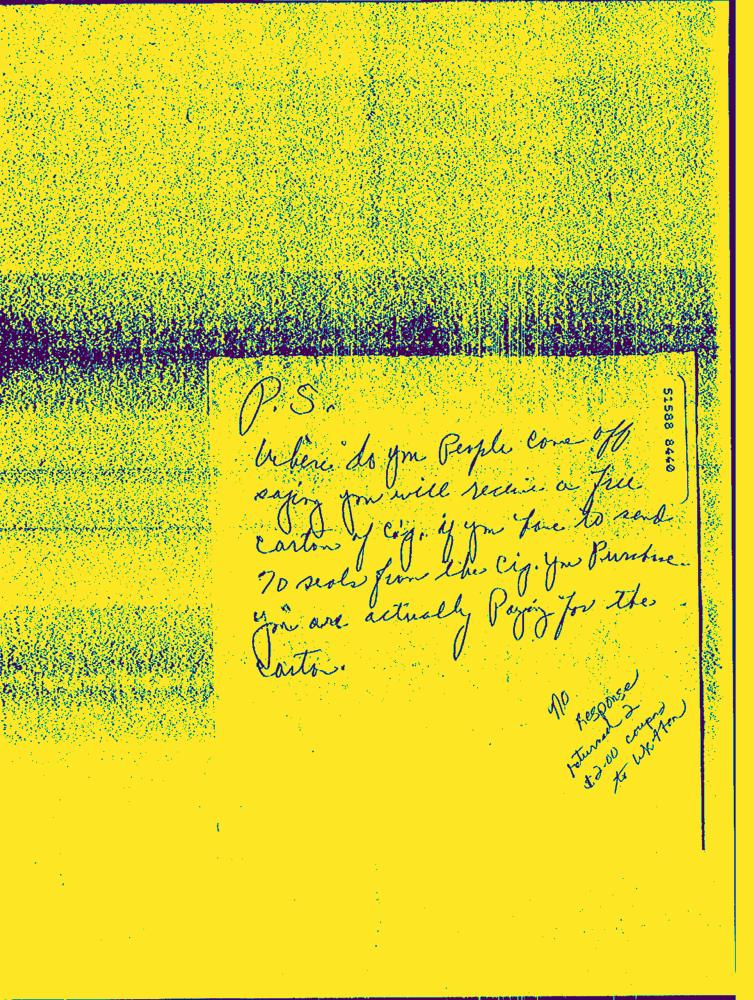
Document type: Hand-Written